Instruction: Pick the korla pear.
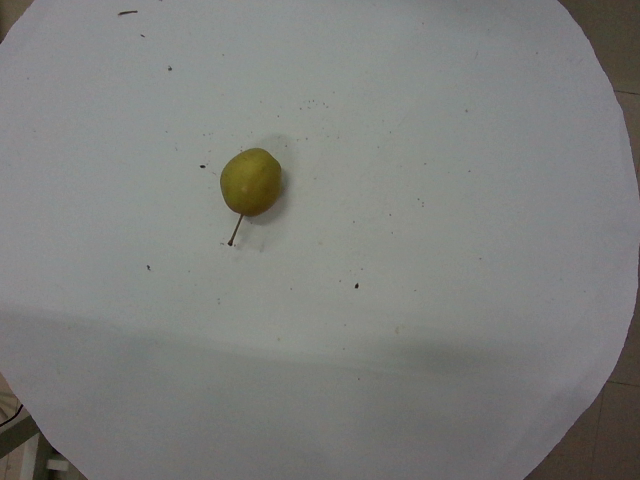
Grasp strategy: vertical